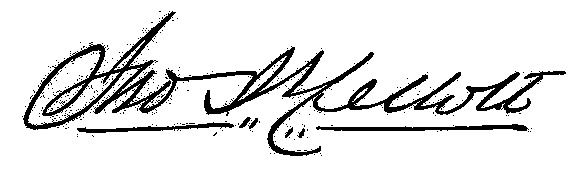
Signature of: john israel yellott